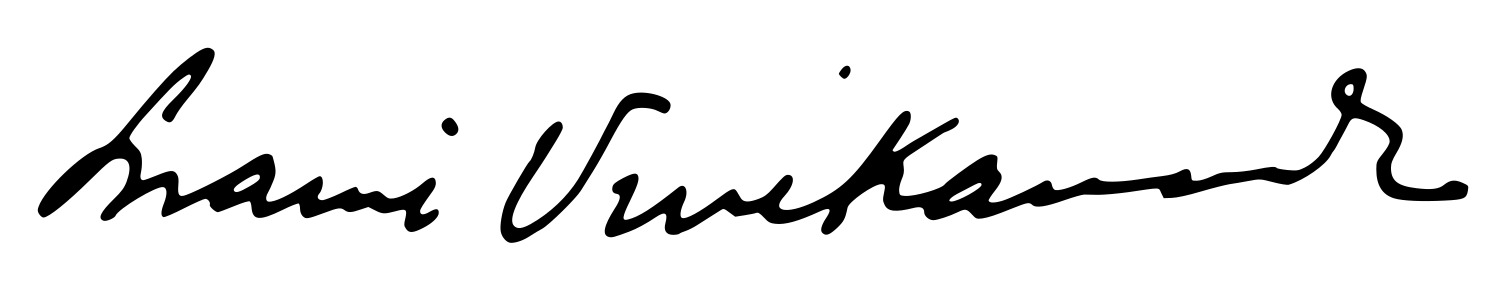
Signature of: swami vivekananda